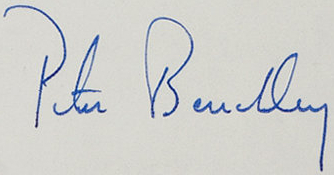
Signature of: peter benchley